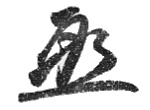
Signature of: katō takaaki